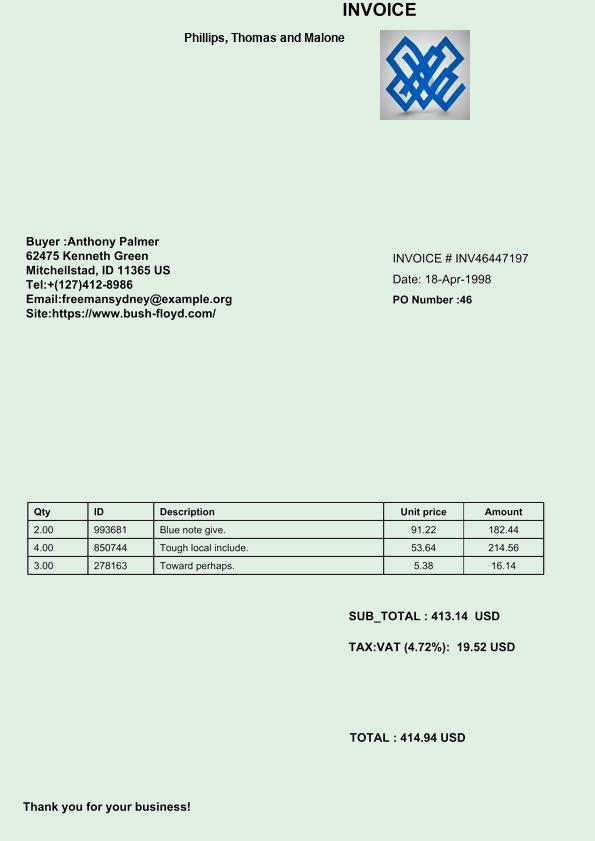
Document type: Invoice